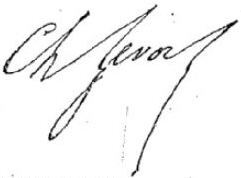
Signature of: charles marie zévort